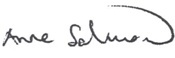
Signature of: anne salmond